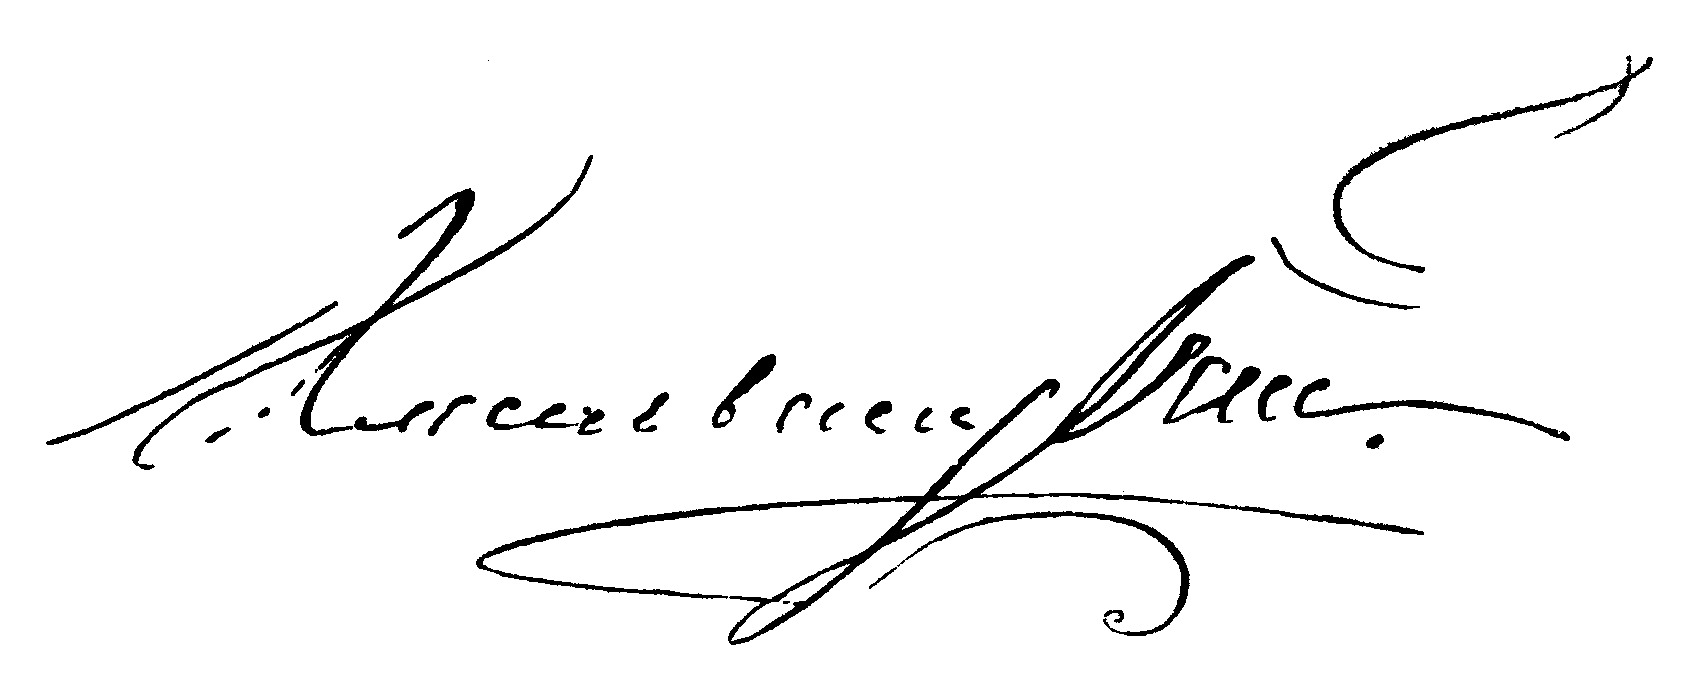
Signature of: nikolai khmelnitsky